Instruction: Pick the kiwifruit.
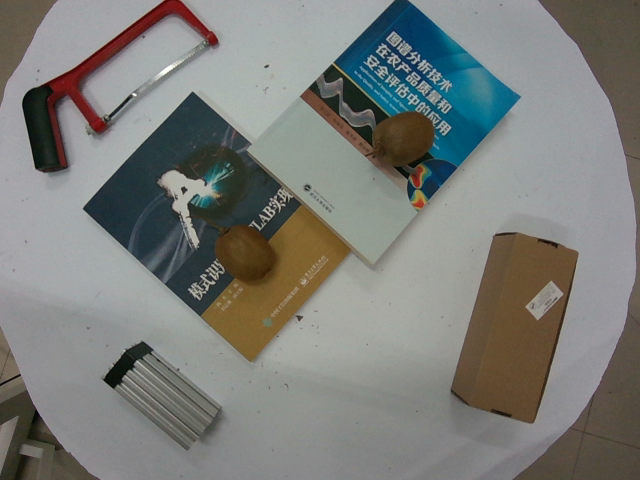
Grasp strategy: vertical